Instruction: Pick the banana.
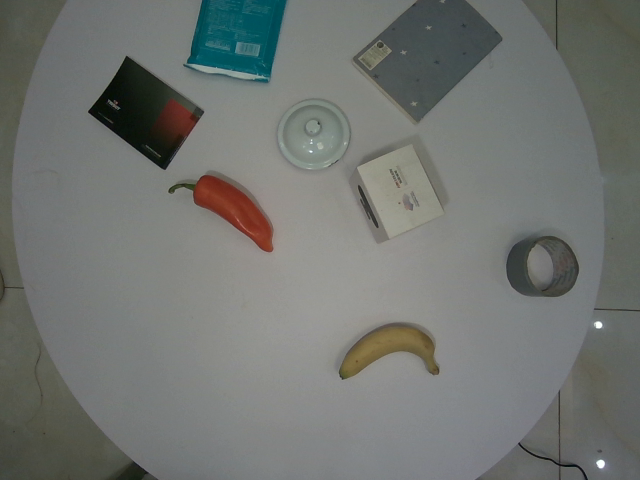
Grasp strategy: vertical